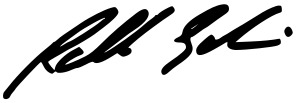
Signature of: rahul gandhi